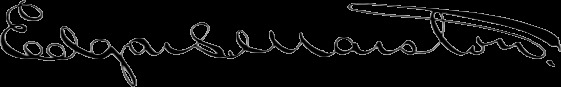
Signature of: edgar l marston